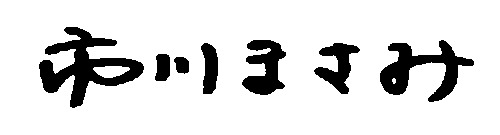
Signature of: masami ichikawa